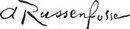
Signature of: q506019